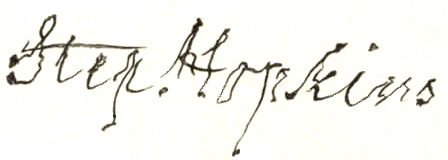
Signature of: stephen hopkins